Question: What is the estimated tax bill amount according to the document?
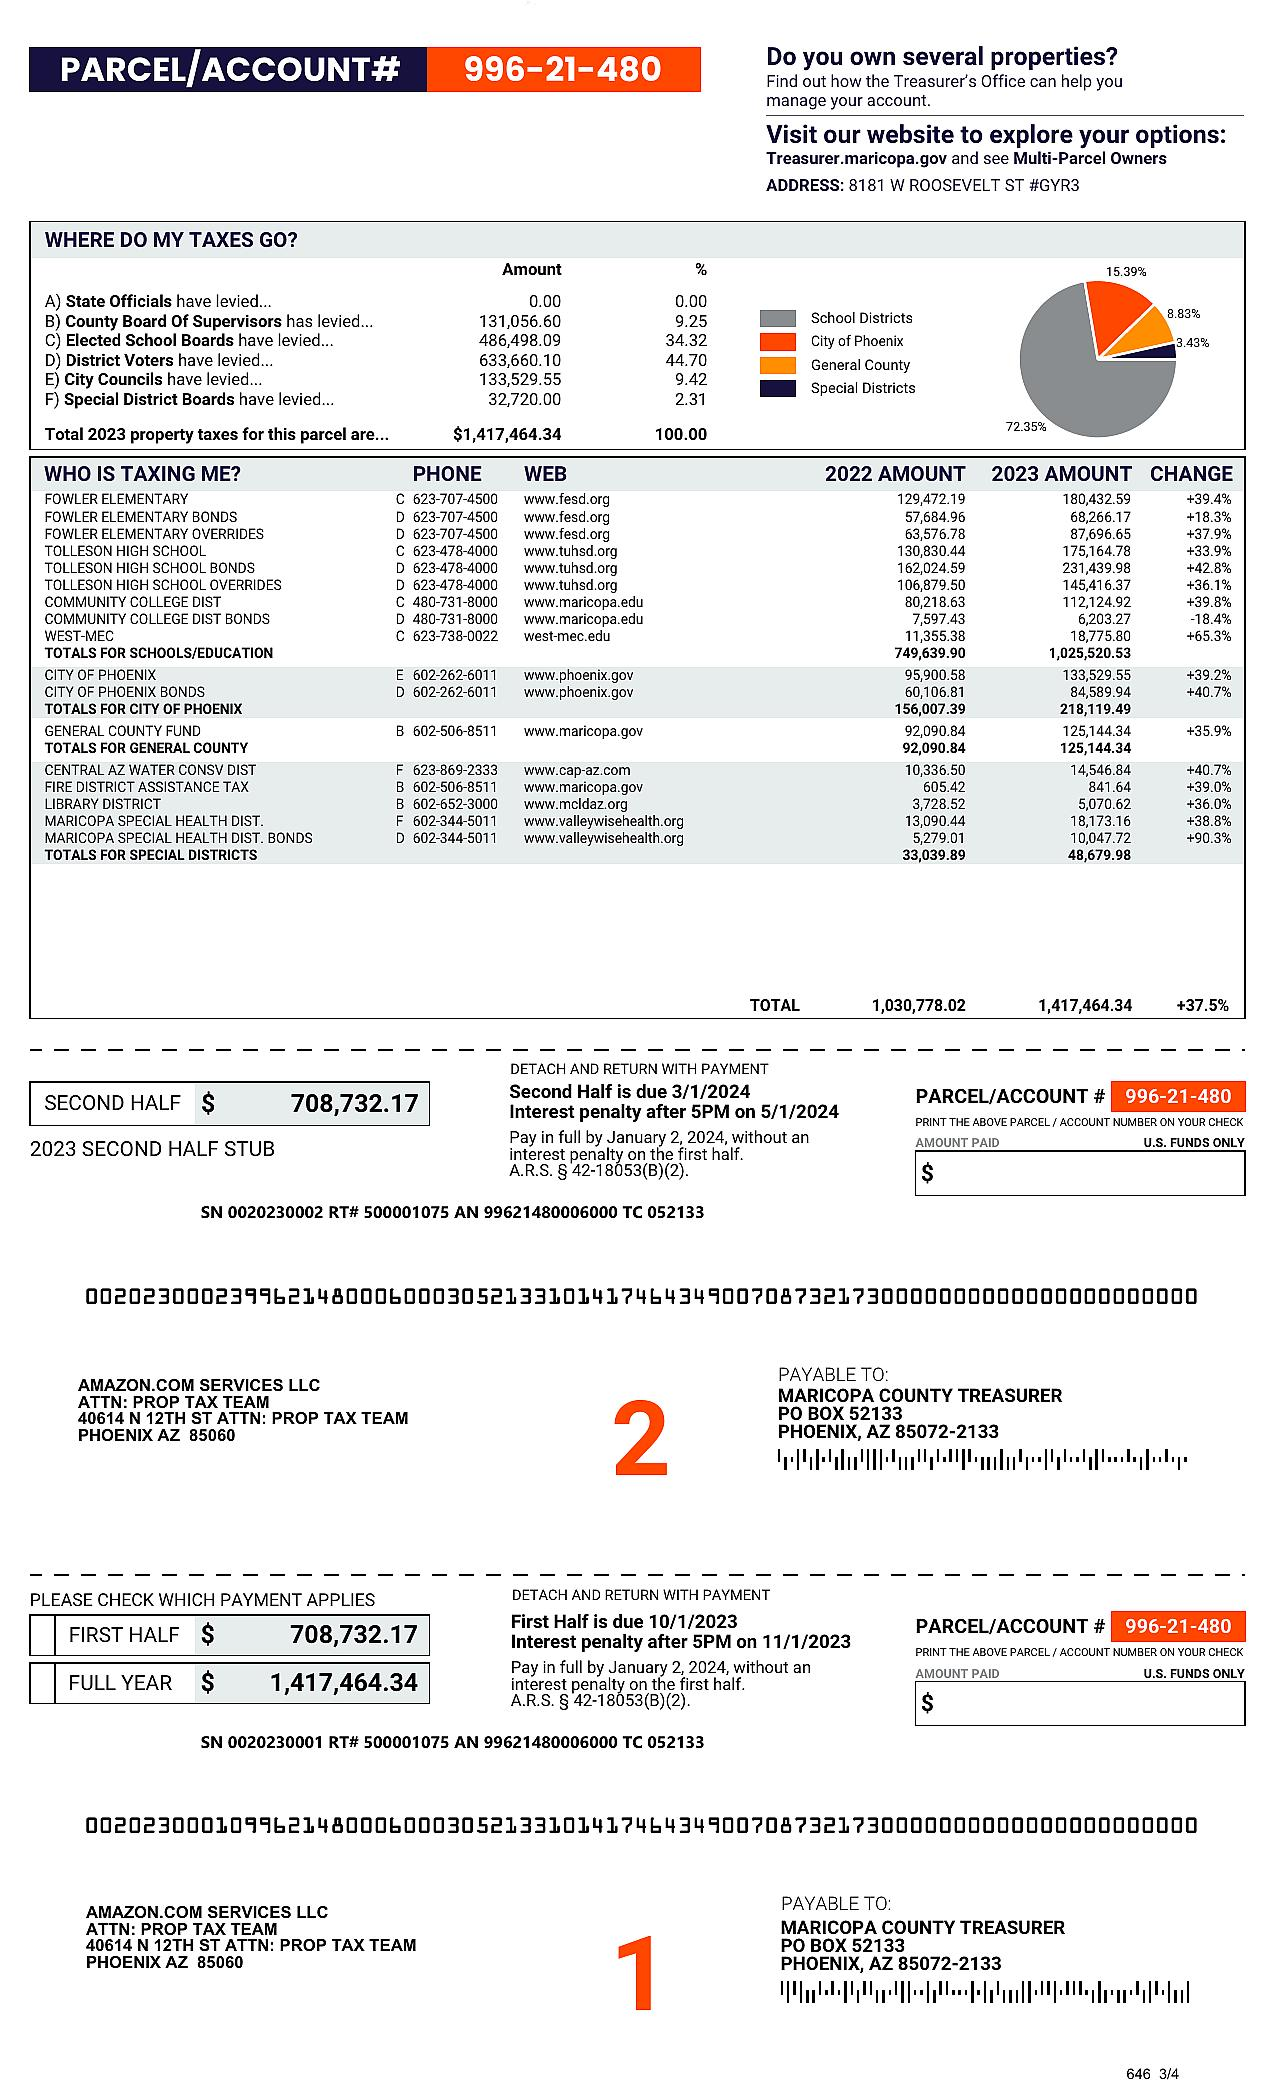
Answer: "1,417,464.34"